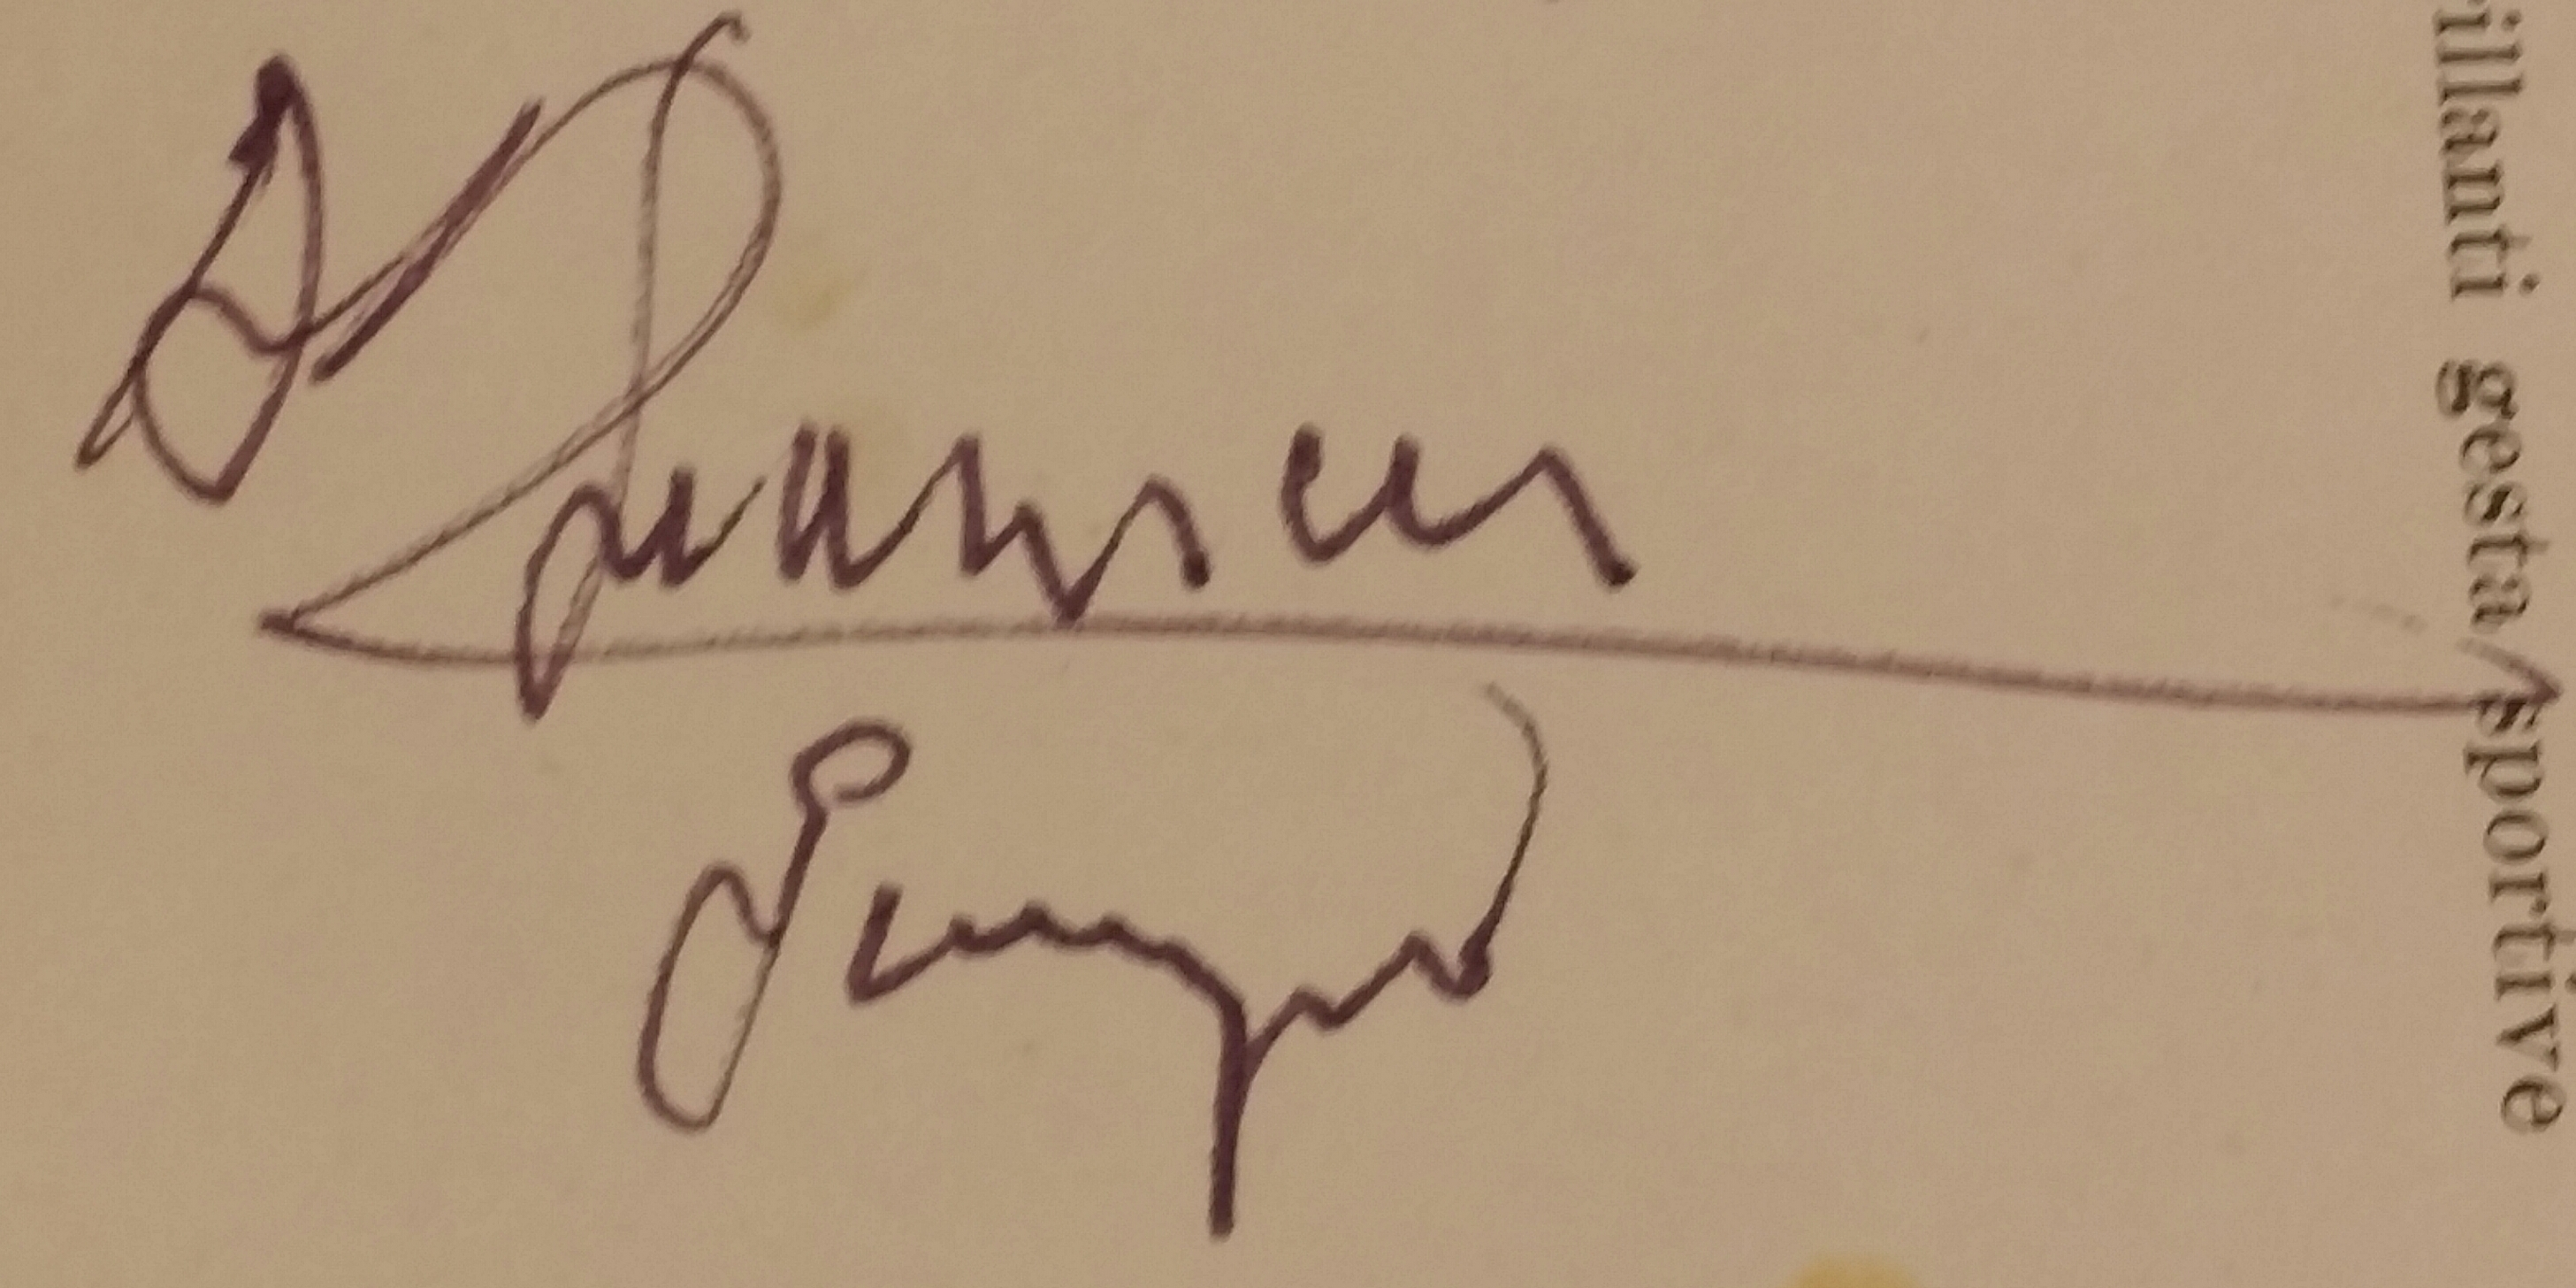
Signature of: giorgio chiavacci